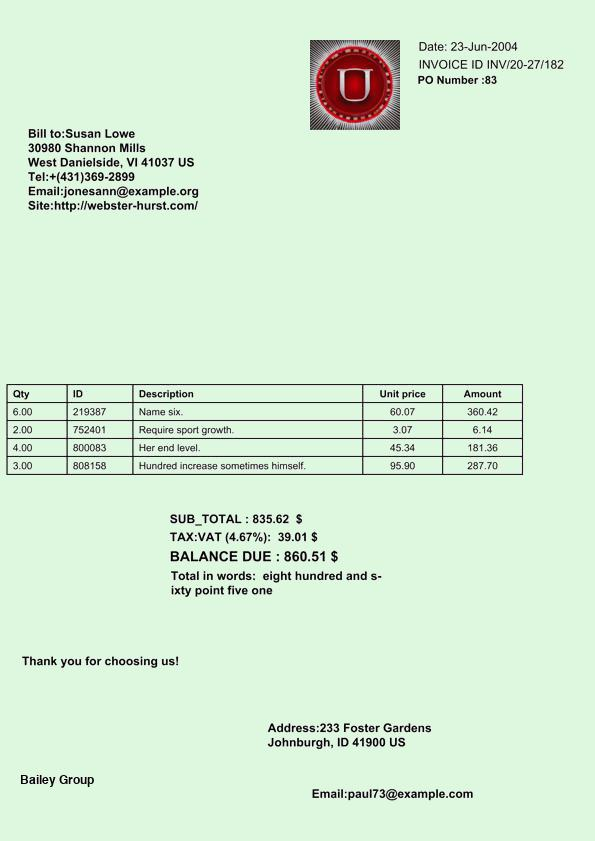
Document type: Invoice